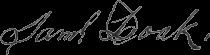
Signature of: samuel doak